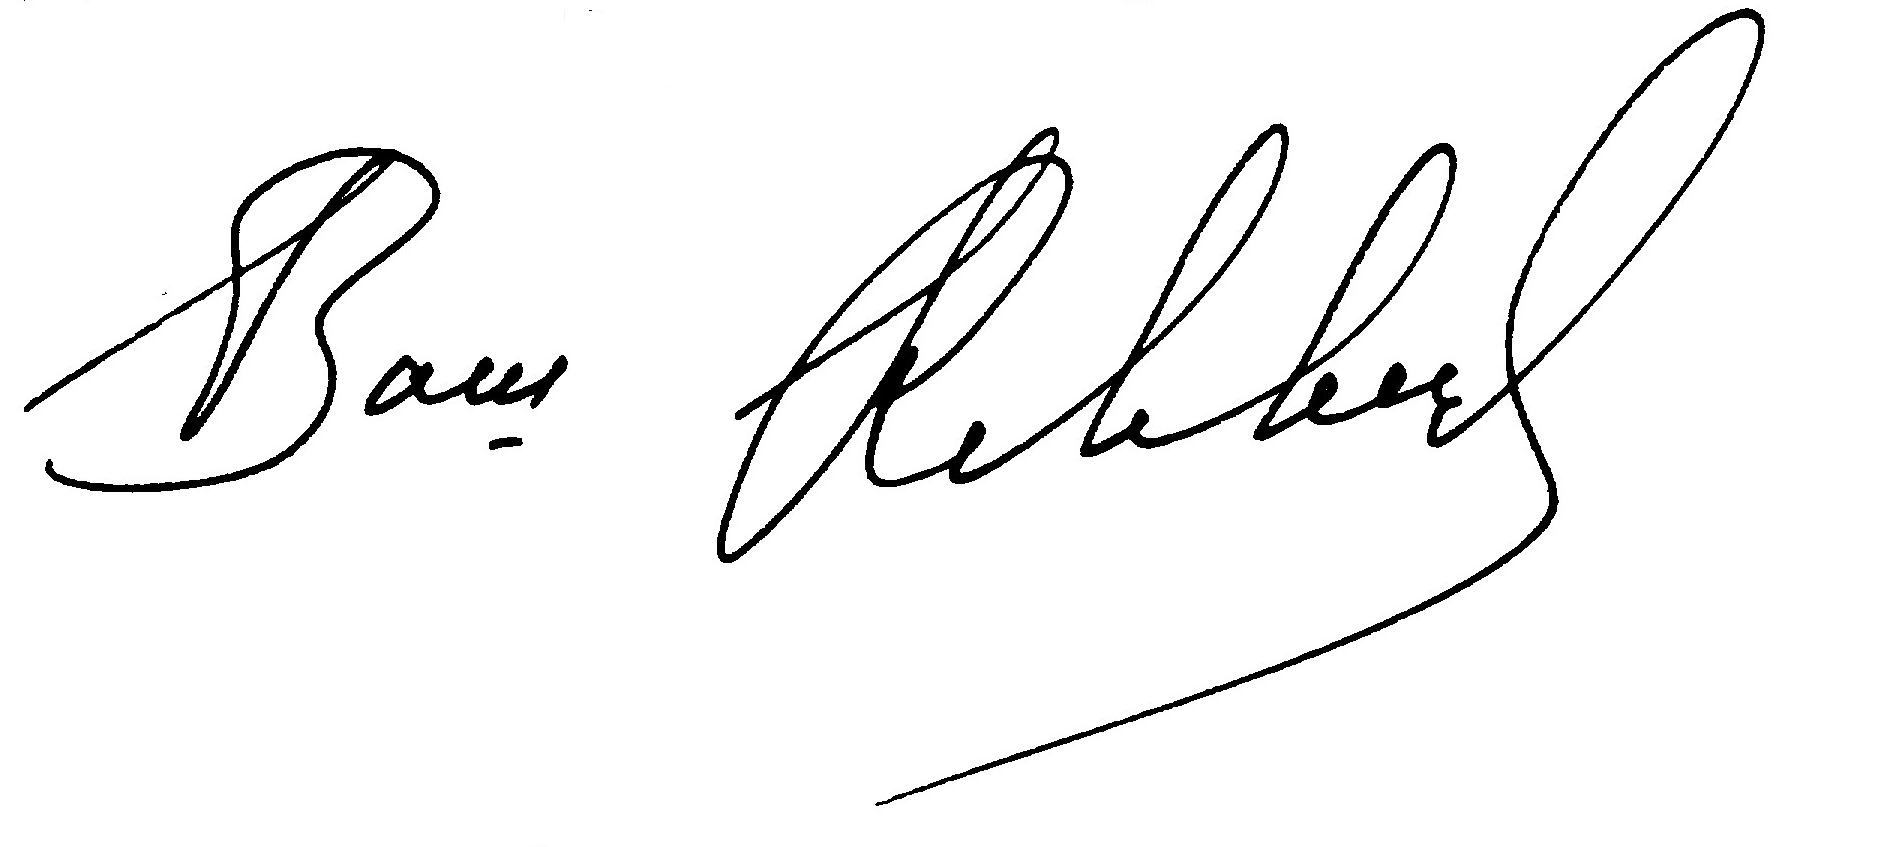
Signature of: wilhelm levick